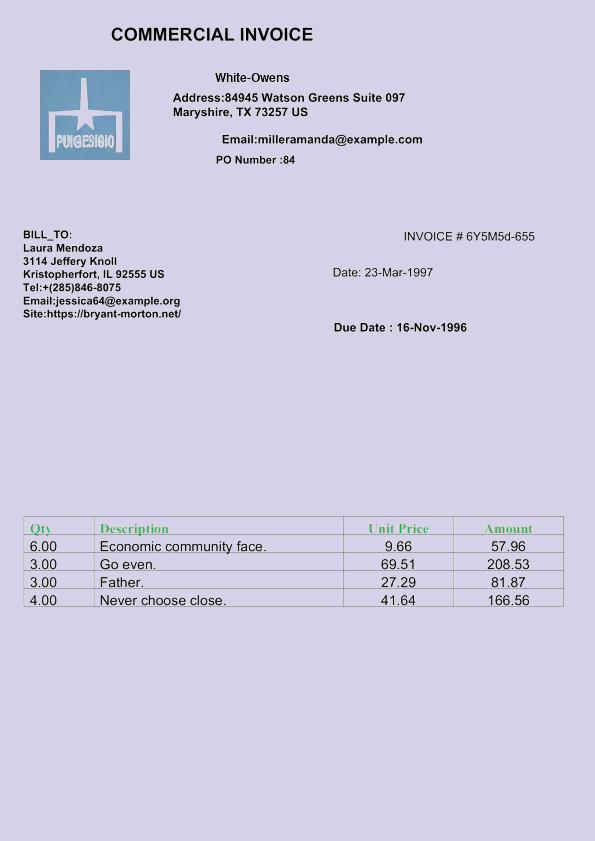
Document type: Invoice